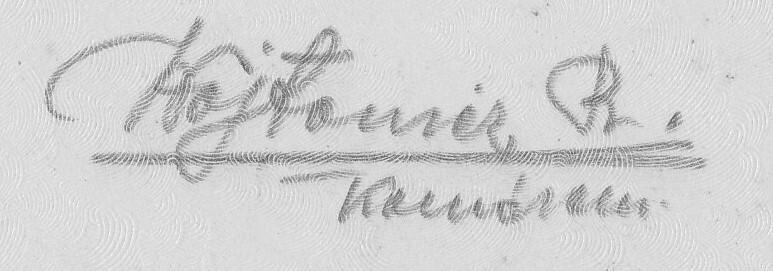
Signature of: richárd wojtowicz